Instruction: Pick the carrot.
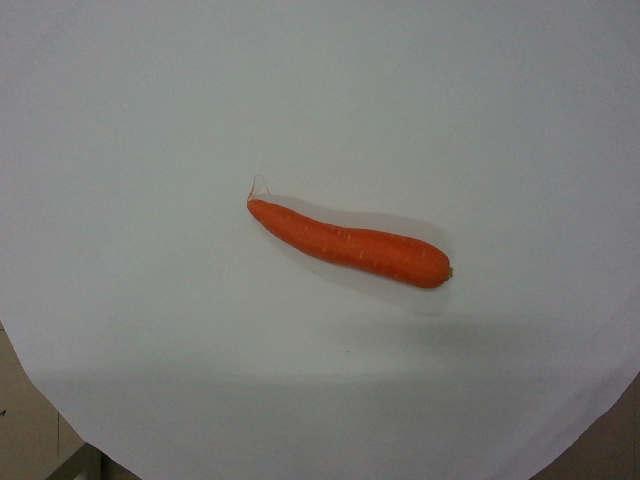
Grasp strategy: vertical